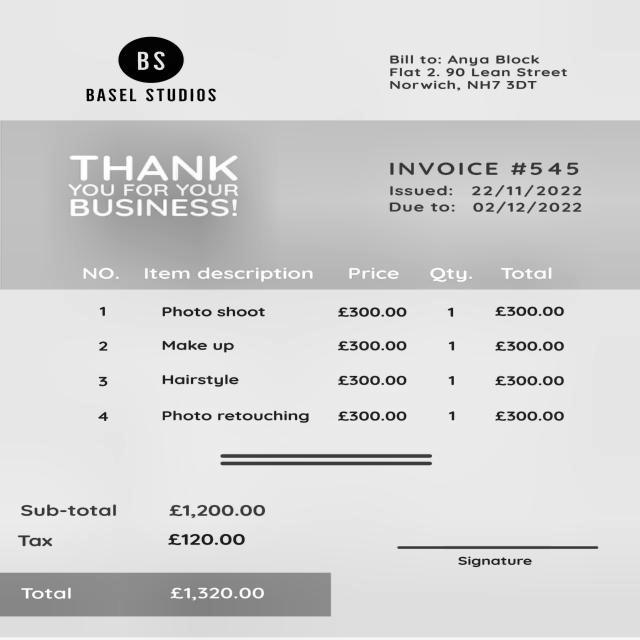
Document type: Invoice